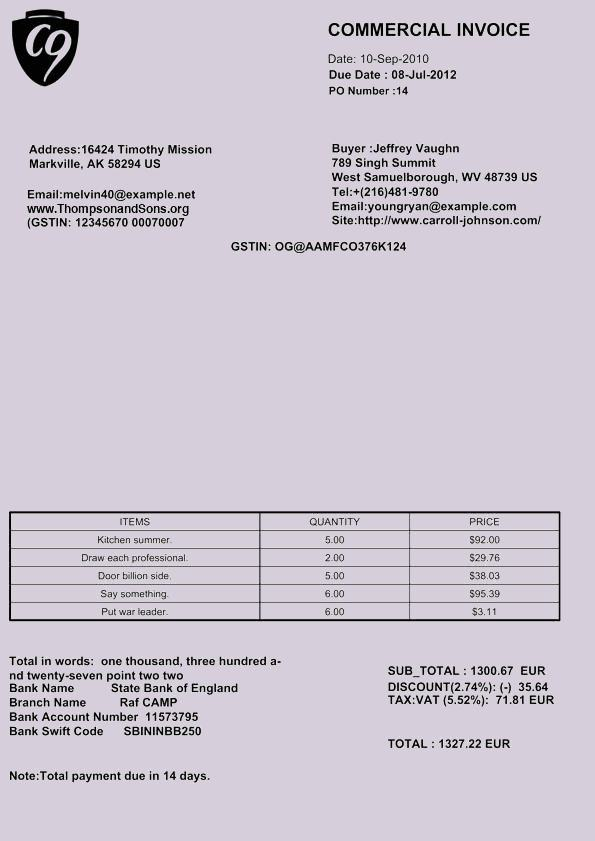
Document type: Invoice